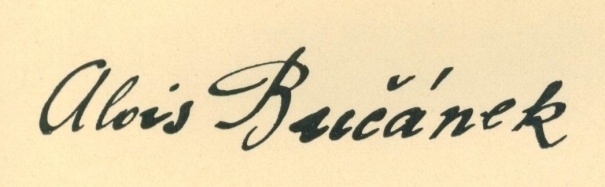
Signature of: alois bučánek